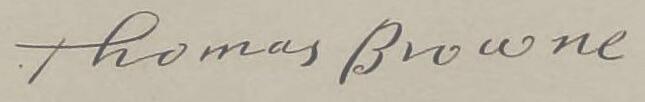
Signature of: thomas browne